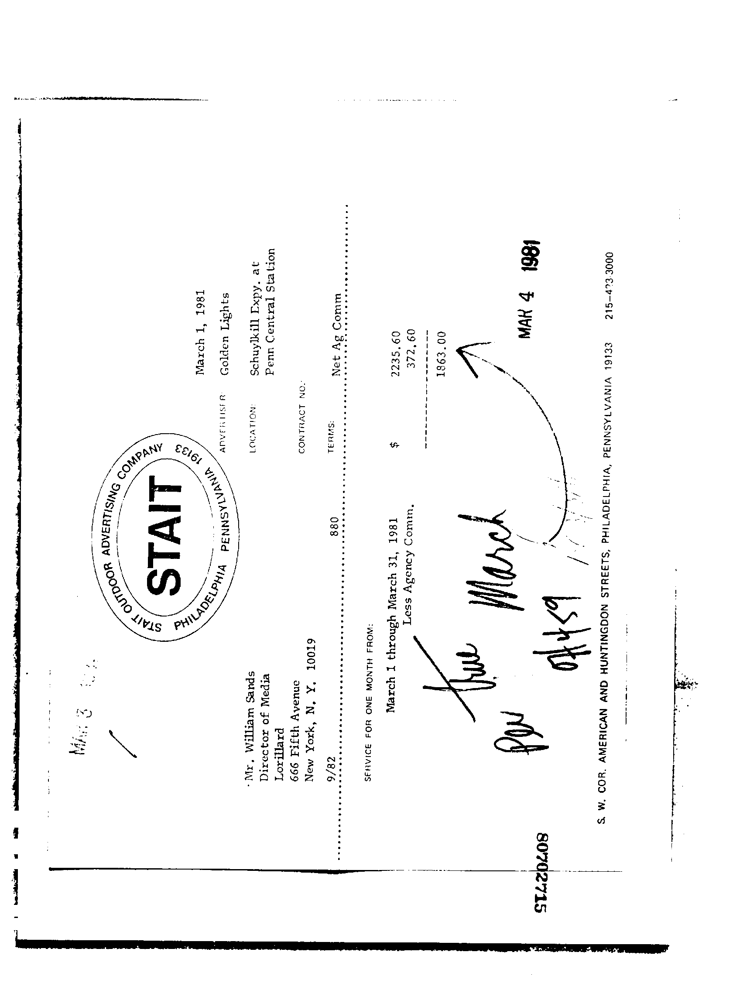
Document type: Invoice